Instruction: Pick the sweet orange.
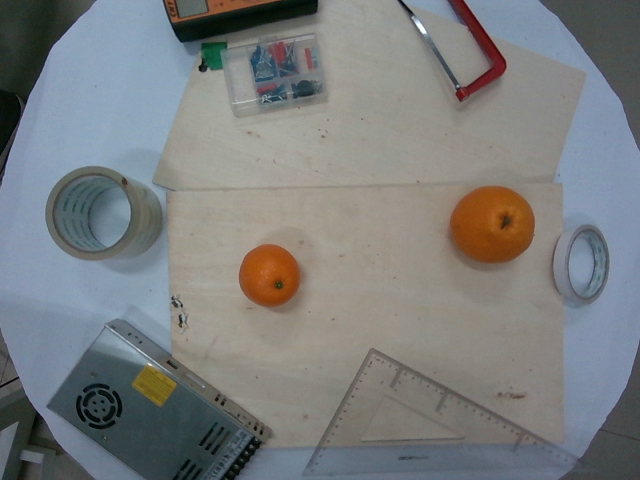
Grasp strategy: vertical